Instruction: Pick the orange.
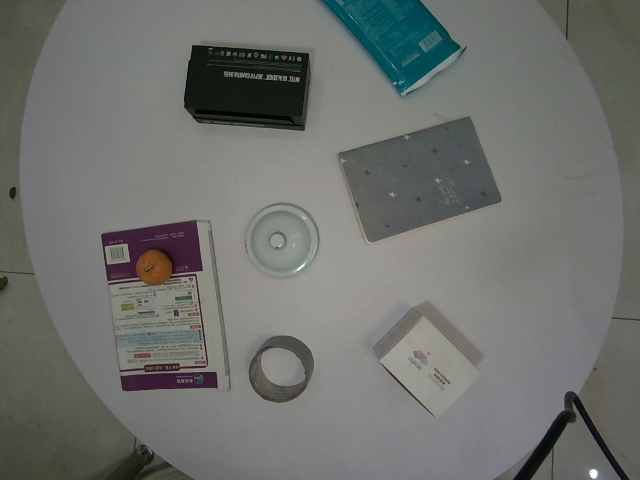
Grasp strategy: vertical